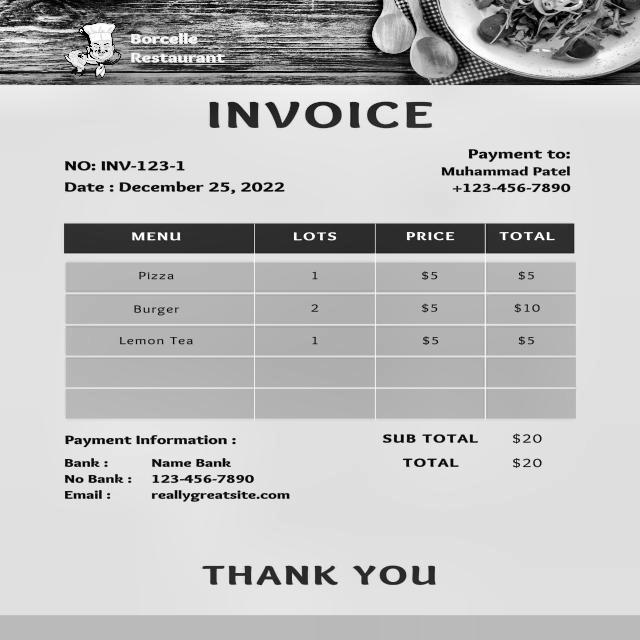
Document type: Invoice